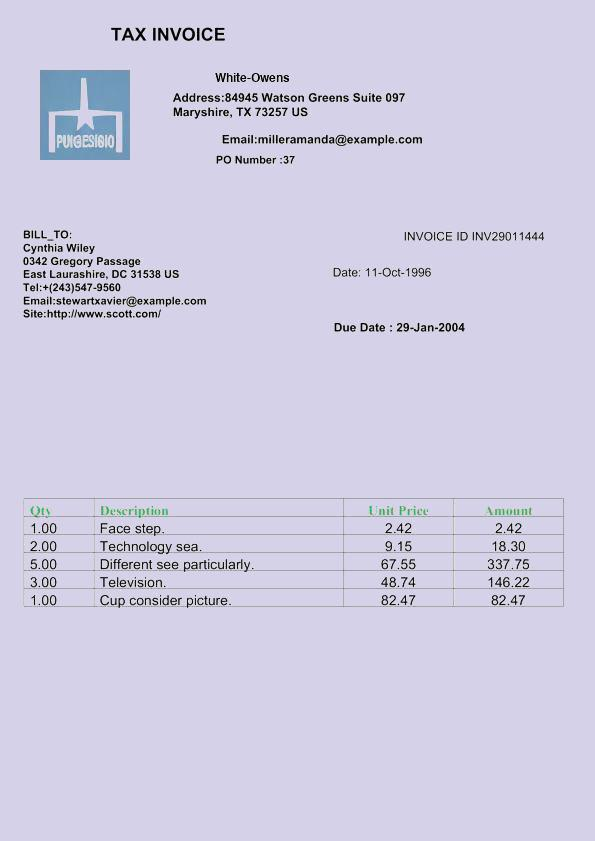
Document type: Invoice